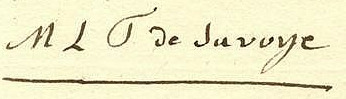
Signature of: marie thérèse of savoy princesse de lamballe